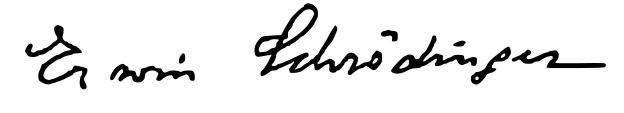
Signature of: erwin schrödinger